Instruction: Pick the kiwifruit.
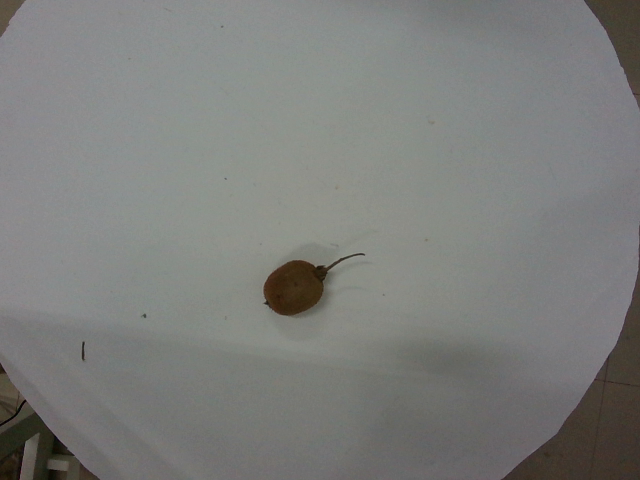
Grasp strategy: vertical